Question: What appears to be the issue?
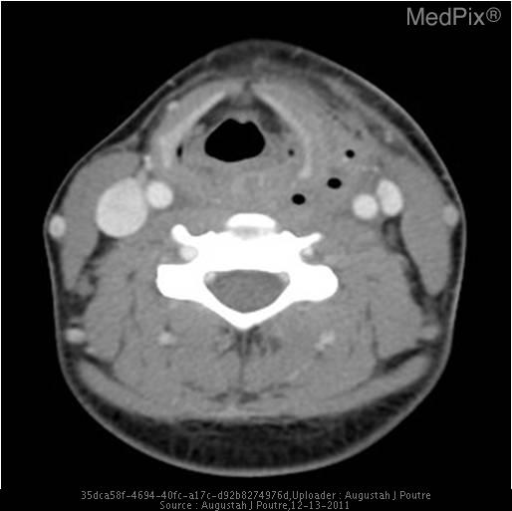
Answer: The findings suggest There is a rim enhancing fluid and gas collection originating from the left pyriform sinus and extending inferiorly to the left thyroid lobe.. Gas and fluid within the sinus tract arising from the left pyriform sinus.. The patient might have a history of 23 y/o female presents to ER with difficulty breathing and swollen base of neck..